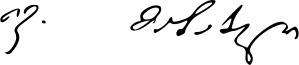
Signature of: ivane machabeli